Question: How does the patient history play a role?
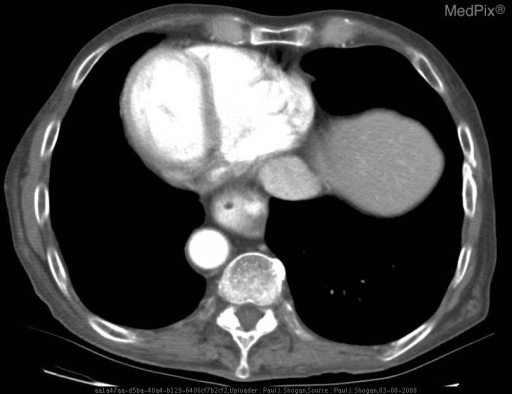
Answer: The patient's history of 87 year old man with complaint of a cough. is key in understanding the case.